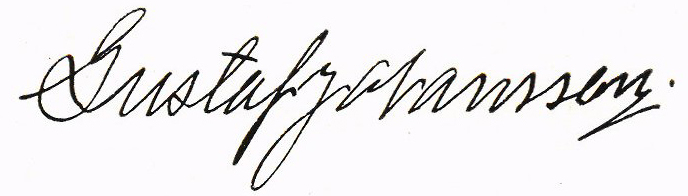
Signature of: erik gustaf johansson